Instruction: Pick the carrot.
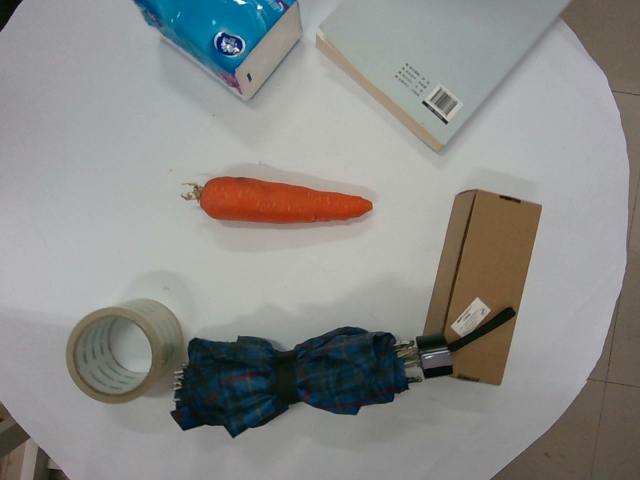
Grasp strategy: vertical